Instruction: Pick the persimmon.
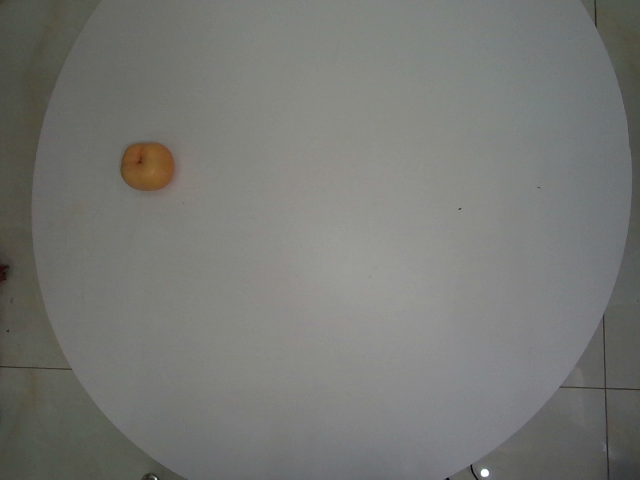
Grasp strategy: vertical